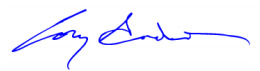
Signature of: cory gardner